Patient: Male, age 71
A 71-year-old man with a history of chronic obstructive pulmonary disease (COPD), pulmonary hypertension, and TB status posttreatment in 1985, presented for evaluation of chronic, progressive dyspnea. The patient had previously been seen at our institution for dyspnea and had been diagnosed with and treated for numerous COPD exacerbations. He had been treated with bronchodilators, corticosteroids, and occasional antibiotics without improvement. He had no history of tobacco use, significant alcohol consumption, or any illicit drug use.
On examination, the patient was in no significant distress and was able to speak in full sentences. His vital signs were normal except for a respiratory rate of 20 breaths/min and oxygen saturation of 90% on room air at rest. Cardiovascular examination was notable for jugular venous distension to the angle of the mandible. A parasternal heave, an accentuated P2, and an S3 were appreciated. Lung auscultation was notable for decreased breath sounds. The remainder of the examination was unremarkable.
Transthoracic echocardiography revealed right ventricular dilatation with flattening of the interventricular septum and an estimated pulmonary artery systolic pressure of 85 mmHg. Pulmonary function testing (PFT) demonstrated severe obstructive ventilatory defect with diffusion impairment.
Chest radiograph demonstrated bilateral perihilar soft tissue densities with right apical scarring, pleural thickening and volume loss [Figure 1]. Contrast-enhanced chest CT revealed ill-defined, infiltrative bilateral hilar soft tissue densities with calcifications, enlargement of the main and right pulmonary artery, and irregular narrowing of the right mainstem and upper lobe bronchi [Figure 2]. Positron emission tomography (PET) showed mild fluorodeoxyglucose uptake in the bilateral perihilar regions, right more prominent than left. Of note, the patient had undergone a non contrast-enhanced thoracic CT three years prior, which documented relative stability all the abnormal findings, including the bronchial narrowing and pulmonary artery dilation [Figure 3].
The patient had previously undergone a bronchoscopy with bronchoalveolar lavage, brushings, and biopsies which were negative for fungal organisms and acid-fast bacilli.
The patient's known history of TB and findings of old granulomatous disease on imaging along and with negative bronchoscopy results established fibrosing mediastinitis as the likely cause of his mediastinal infiltrates. Although the PET scan showed mild uptake in the perihilar regions consistent with an active inflammatory process, the stability noted on imaging over a prolonged course was reassuring that the mediastinal and hilar infiltrates did not represent malignancy. The patient had compression of his pulmonary artery due to fibrosing mediastinitis and findings of pulmonary hypertension on the examination and by echocardiography. He also had tracheobronchial narrowing as a result of this entity as seen on chest imaging which likely manifested as obstruction on spirometry. The patient's respiratory symptoms stabilized on supportive medications, and no further interventions were required.
Keywords: fibrosing mediastinitis, histoplasmosis, mediastinal fibrosis, sclerosing mediastinitis, tuberculosis
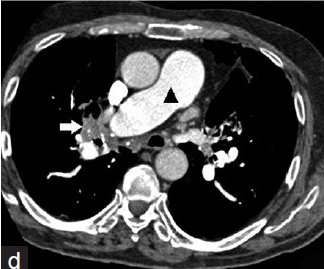
Image caption: A 71-year-old man with a history of chronic obstructive pulmonary disease, pulmonary hypertension, and prior pulmonary tuberculosis infection presenting with progressive dyspnea, diagnosed with tuberculosis-associated fibrosing mediastinitis. Contrast-enhanced chest computed tomography, soft tissue window. (a-d) Demonstrates ill-defined, infiltrative bilateral hilar soft tissue densities with calcifications (white arrows); enlargement of the main and right pulmonary artery (black arrow heads); and irregular narrowing of the right mainstem and upper lobe bronchi (black arrow).